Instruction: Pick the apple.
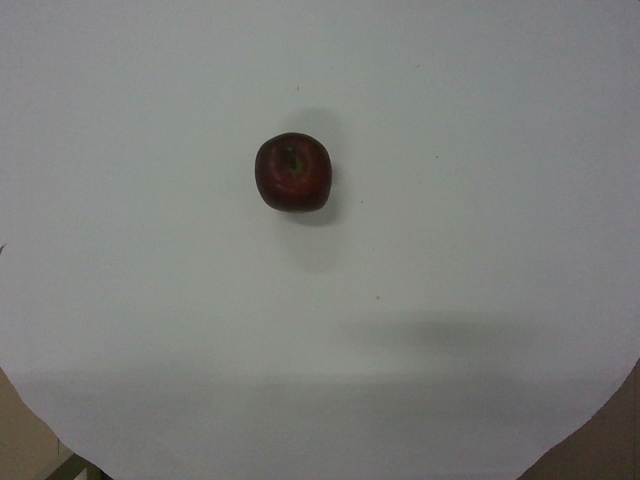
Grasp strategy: vertical